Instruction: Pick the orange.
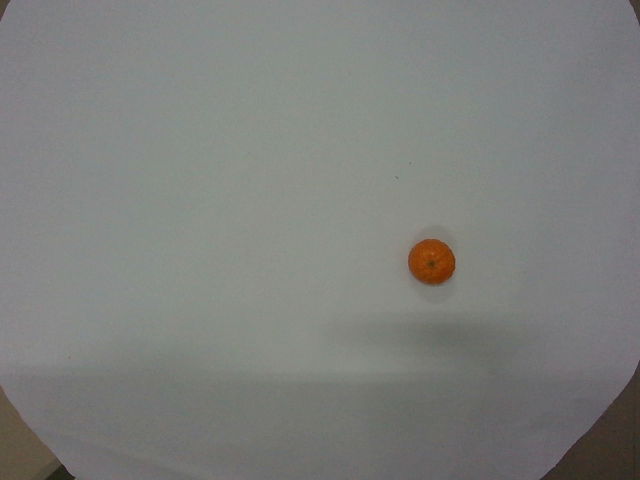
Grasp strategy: vertical